Can you pull out the amount in words, numerical amount, payee's name, date of the cheque, and the bank's name from the image?
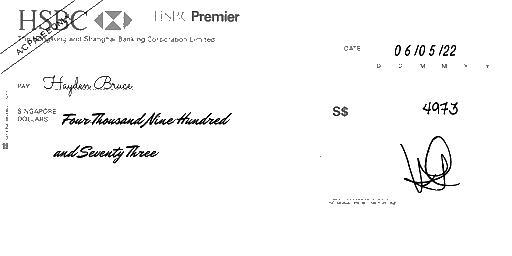
amt_in_words: Four Thousand Nine Hundred and Seventy Three
amt_in_figures: 4973
payee_name: Hayden Bruce
bank_name: HSBC
cheque_date: 06/05/22